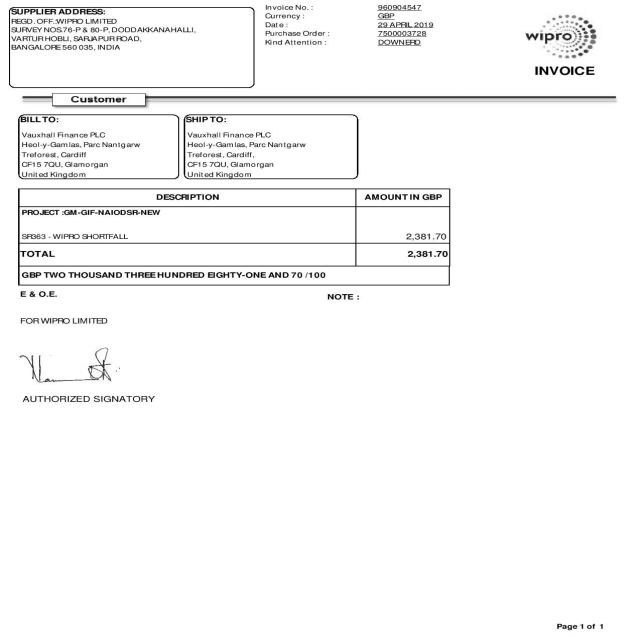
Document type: Invoice